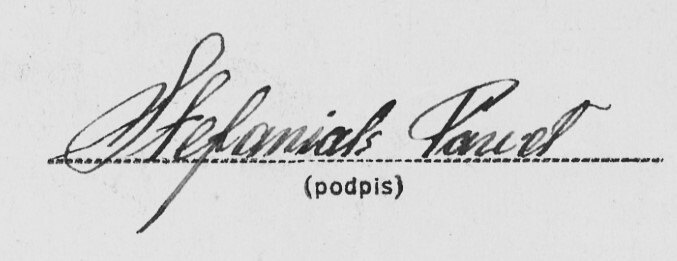
Signature of: paweł stefaniak